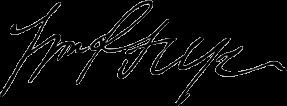
Signature of: william p frye